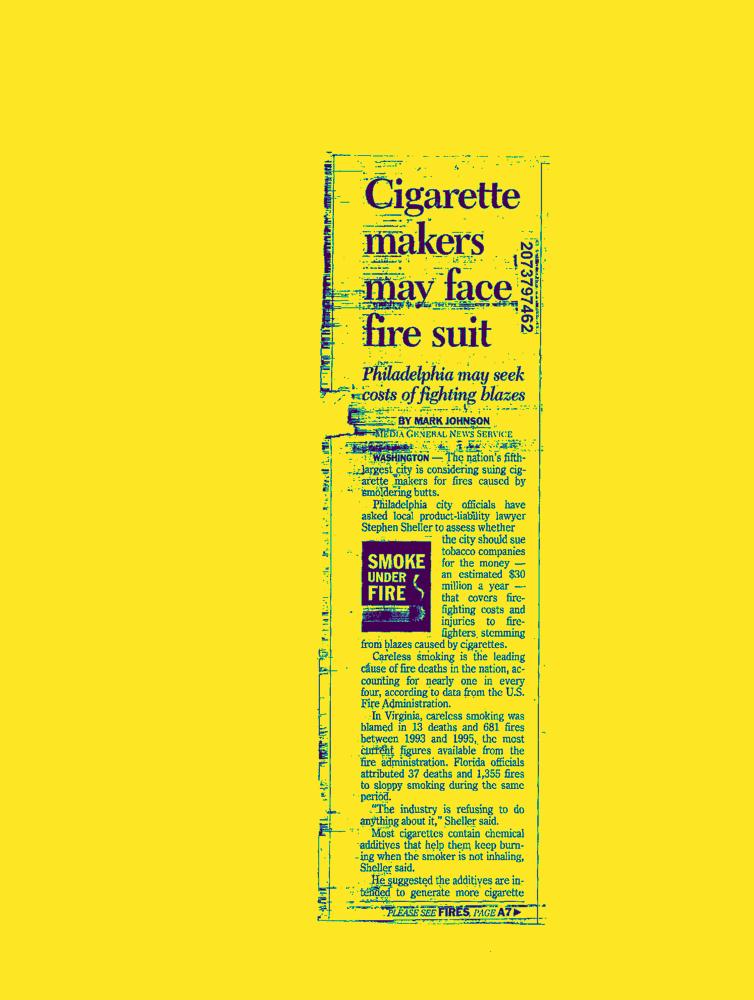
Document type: News-Article